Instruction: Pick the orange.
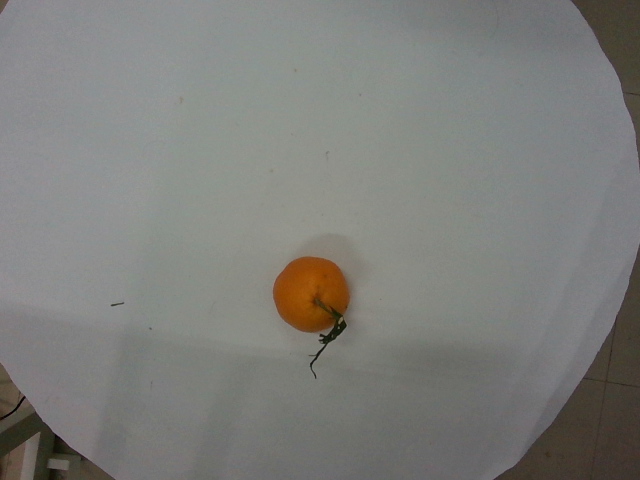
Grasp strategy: vertical